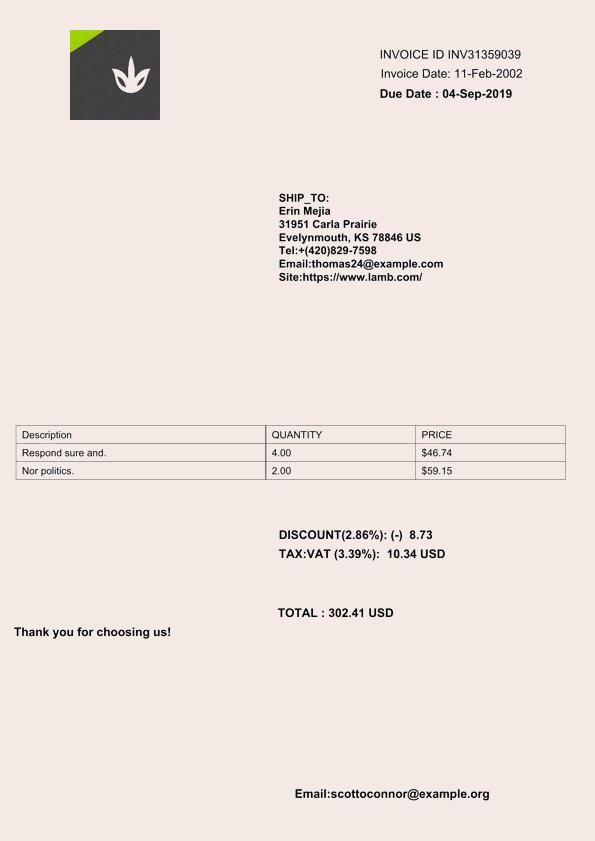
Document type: Invoice